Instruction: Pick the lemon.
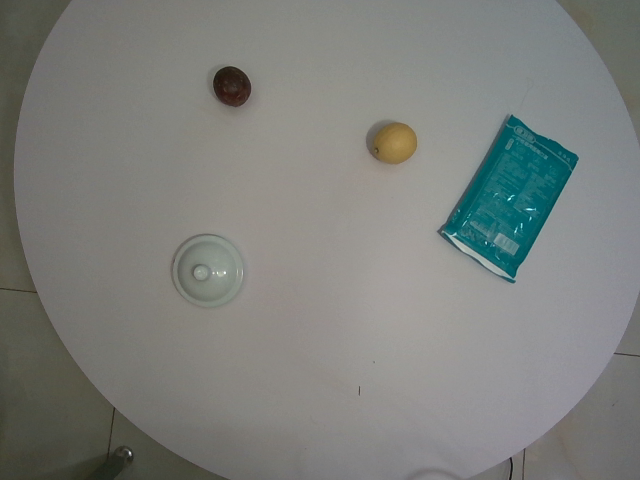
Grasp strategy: vertical